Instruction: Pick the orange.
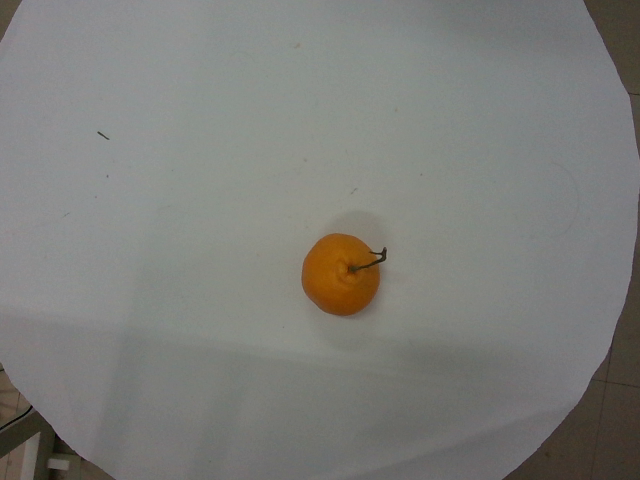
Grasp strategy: vertical